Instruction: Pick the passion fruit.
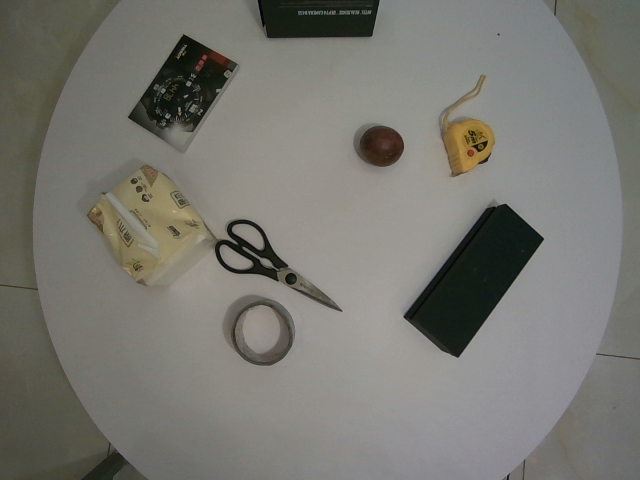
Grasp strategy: vertical